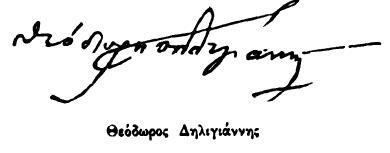
Signature of: theodoros deligiannis